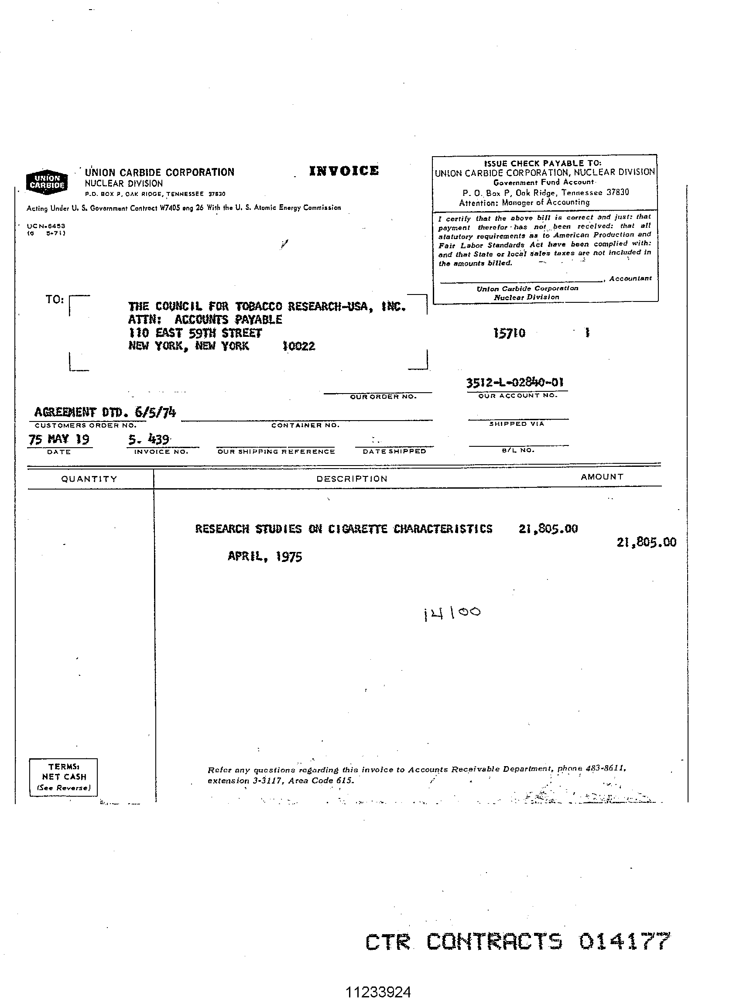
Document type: Invoice